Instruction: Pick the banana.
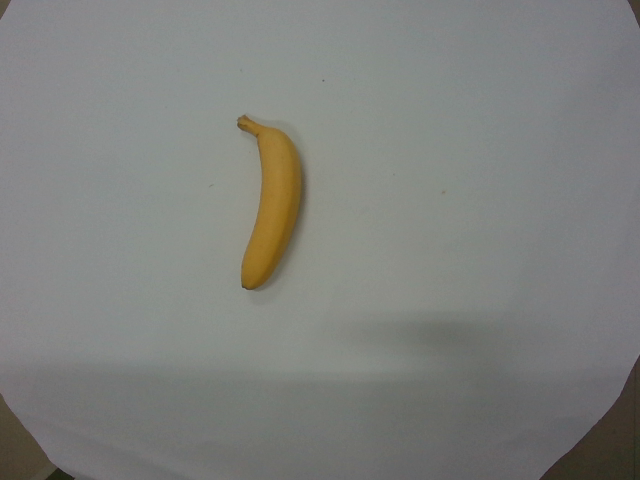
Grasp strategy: vertical